Question: What is the name of the tenant mentioned in the document?
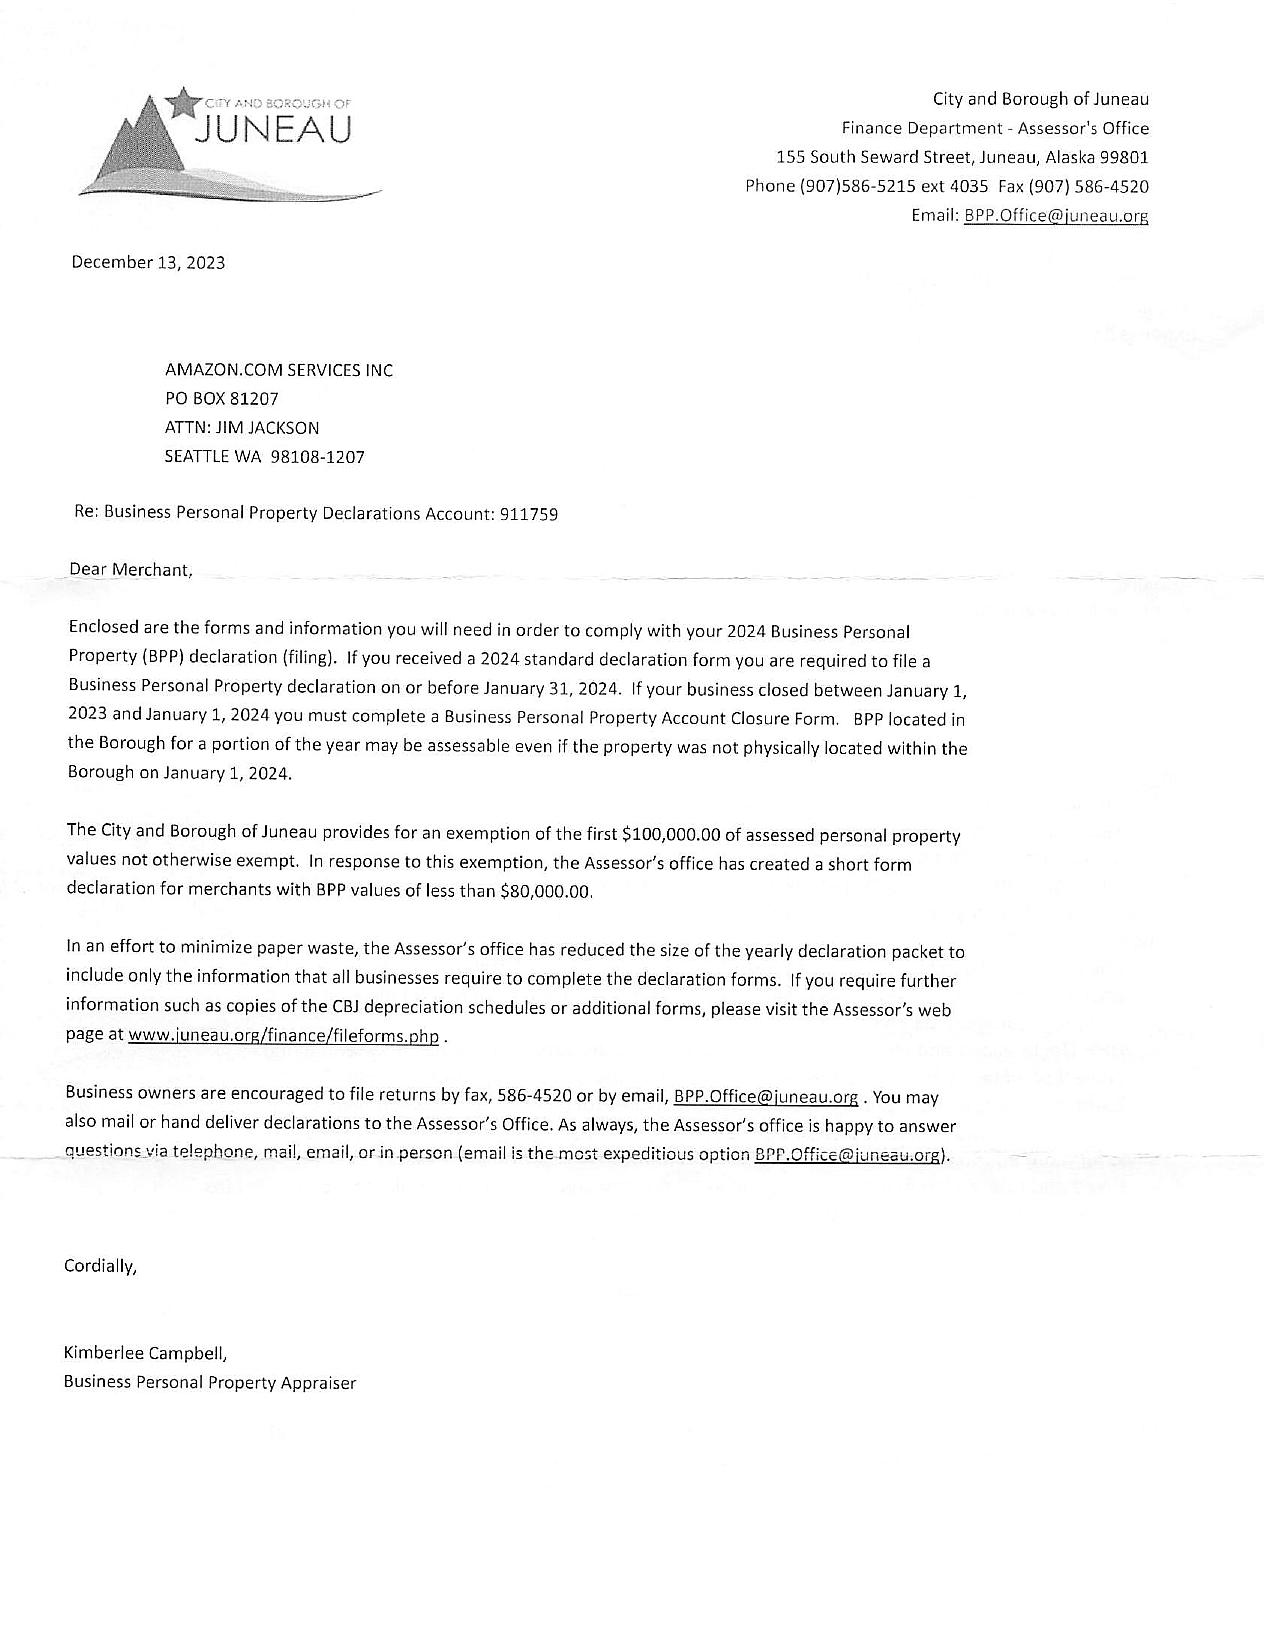
Answer: "Amazon Com Services Inc"